Patient: Male, age 50
A 50-year-old male with clinical APECED was referred to our institution for management of refractory pulmonary nontuberculosis mycobacterial (NTM) infection (Fig. 1). He was enrolled in the NIAID (11-I-0187) IRB-approved protocol and was provided written informed consent in accordance with the Declaration of Helsinki. His APECED manifestations included CMC diagnosed at age 3, Sjogren's-like syndrome (age 3), intestinal dysfunction (age 5), hypoparathyroidism (age 6), enamel hypoplasia (age 7), Addison's disease (age 14), pernicious anemia (age 20), vitiligo (age 35), and hypogonadism (age 52). He met clinical diagnostic criteria for APECED at 6 years of age upon development of CMC and hypoparathyroidism, and APECED was genetically confirmed upon NIH admission by Sanger sequencing of the AIRE gene, which identified homozygous c.967_979del13, p.L323SfsX51 (Fig. 1).
Our patient's respiratory problems began at 5 years of age as chronic daily, dry cough that progressed to recurrent episodes of bronchitis. At age 40 years, he developed daily cough productive of greenish purulent sputum and radiographic evidence of worsening bronchiectasis. At age 48 years, sputum culture grew Mycobacterium avium complex (MAC) with multiple cystic changes noted on chest CT. He was treated with rifampin, azithromycin, and ethambutol at an outside hospital. Despite triple antibiotic therapy, his symptoms persisted, sputum cultures remained positive for MAC, and chest CT identified coalescence of two areas of cystic bronchiectasis, which prompted the addition of amikacin. However, his clinical symptoms continued to worsen, leading to a referral to NIH.
Non-contrast chest CT upon NIH admission showed a broad spectrum of findings representing early (GGO and tree-in-bud abnormalities), intermediate (bronchiectasis and nodules), and late stage characteristics (severe, diffuse bronchiectasis and cavity formation) of autoimmune lung disease complicated by infection (Fig. 2). Sputum culture grew Aspergillus fumigatus, methicillin-susceptible Staphylococcus aureus (MSSA) and MAC for which posaconazole was added for antifungal coverage, rifampin was discontinued due to drug interactions with posaconazole, and linezolid was initiated to optimize MAC therapy and treat MSSA. He was discharged home with close follow-up by local providers.
A year later, his clinical condition deteriorated, requiring daily home oxygen therapy with worsening cough and night sweats (Fig. 1). Evaluation at an outside institution was notable for right lower lobe cavity thickening and a plethora of microorganisms cultured from sputum including: Candida albicans, Candida dubliniensis, Graphium species, Exophiala species, and Scedosporium apiospermum. Despite antifungal therapy and optimized pulmonary toilet, he clinically worsened with radiographic evidence of new apical hydropneumothorax, consolidations, and pleural effusions. Consequently, he returned to NIH for further evaluation and management spanning a 13-month hospitalization (Fig. 1).
During that admission, he failed two months of extensive medical management. He was placed on broad spectrum antibiotics and antifungals to cover the microorganisms cultured from sputum (Serratia and Burkholderia), bronchoalveolar lavage (Scedosporium apiospermum, Mycobacterium intracellulaire/chimera) and pleural effusions (Scedosporium apiospermum, Mycobacterium intracellulaire/chimera). He required placement of three chest tubes for drainage of pleural effusions and multiple bronchoscopic placements of endobronchial valves throughout the right lung to seal off air leaks from a right lower lobe pneumatocele complicated by bronchopleural fistula and empyema. He underwent right middle and lower bilobectomy with decortication of right upper lobe and tracheostomy (Fig. 1). Histology of the resected lung tissue revealed granulomatous pneumonitis with numerous necrotizing and non-necrotizing granulomas involving lung and pleura, dense pleural fibrosis and pleural adhesions with granulomas, and small non-necrotizing granulomas within lymph nodes. Immunohistochemical staining revealed extensive lymphoplasmacytic infiltration consisting predominately of CD3+ T lymphocytes peribronchially composed of more CD4+ than CD8+ T lymphocytes in the submucosa and prominent CD20+ B lymphocyte nodules around the airways as previously described.
Post-operatively, he developed persistent right bronchopleural fistulae despite multiple intraoperative patches. After failing a transverse rectus abdominis myocutaneous (TRAM) flap repair, an omental flap closure was ultimately successful (Fig. 3). Secondary to the multiple surgical procedures with extended periods of immobilization, he developed a right parietal embolic stroke -without residual neurological sequelae- and right-sided diaphragmatic dysfunction resulting in persistent hypercapnia responsive to bilevel positive airway pressure (BiPAP).
Following surgery, he developed recurrent pulmonary infiltrates and GGOs responsive to steroids. This finding in conjunction with histological evidence of lymphocytic inflammation in the tissue prompted treatment of autoimmune pneumonitis (Fig. 1). He was treated with azathioprine and rituximab and his pneumonitis improved symptomatically, radiographically (Fig. 4), and on functional testing (PFTs improved from FVC 19% and FEV1 20% predicted to 32% and 31% predicted, respectively), and he returned home. Over the next 3 years, he remained clinically and radiographically stable on azathioprine without the need for rituximab redosing, while requiring nightly BiPAP and home oxygen. He remained free from respiratory infections on alternating nebulized tobramycin and amikacin suppression (Fig. 1). He was able to resume regular exercise and returned to work on a part-time basis, resulting in dramatic improvement of his quality of life.
At age 56, he developed progressively worsening dyspnea with mild exertion, increased sputum production, and increasing home oxygen requirements (Fig. 1). Upon his final admission at our institution, a CT scan elucidated new infiltrates and a sputum culture grew MSSA, Pseudomonas aeruginosa, Aspergillus nidulans, Aspergillus fumigatus, and Stenotrophomonas maltophilia which were treated with 8 weeks of meropenem, minocycline, and posaconazole. Upon completion of antibiotic therapy and confirmation of radiographic improvement of pulmonary infections, he received rituximab for treatment of underlying autoimmune pneumonitis flare (Fig. 1). Following discharge, he developed a urinary tract infection with Pseudomonas aeruginosa, necessitating an extended course of meropenem. While on meropenem, he developed a new consolidation along with worsening hypoxia and dyspnea. Upon admission to an outside hospital, respiratory cultures grew a multi-drug resistant Pseudomonas aeruginosa from both sputum and urine. Despite maximal medical therapy, he developed sepsis resulting in multiorgan system failure and death (Fig. 1).
Keywords: aire, apeced, aps-1, autoimmune pneumonitis, bronchiectasis, bronchopleural fistula, immunomodulation, omental flap repair
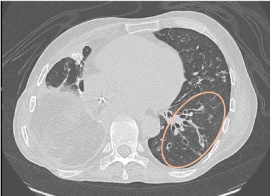
Image caption: Autoimmune pneumonitis and its improvement following lymphocyte-directed immunomodulation. Chest CT showing left upper lobe consolidation. yellow oval) with interval improvement following immunomodulatory treatment.